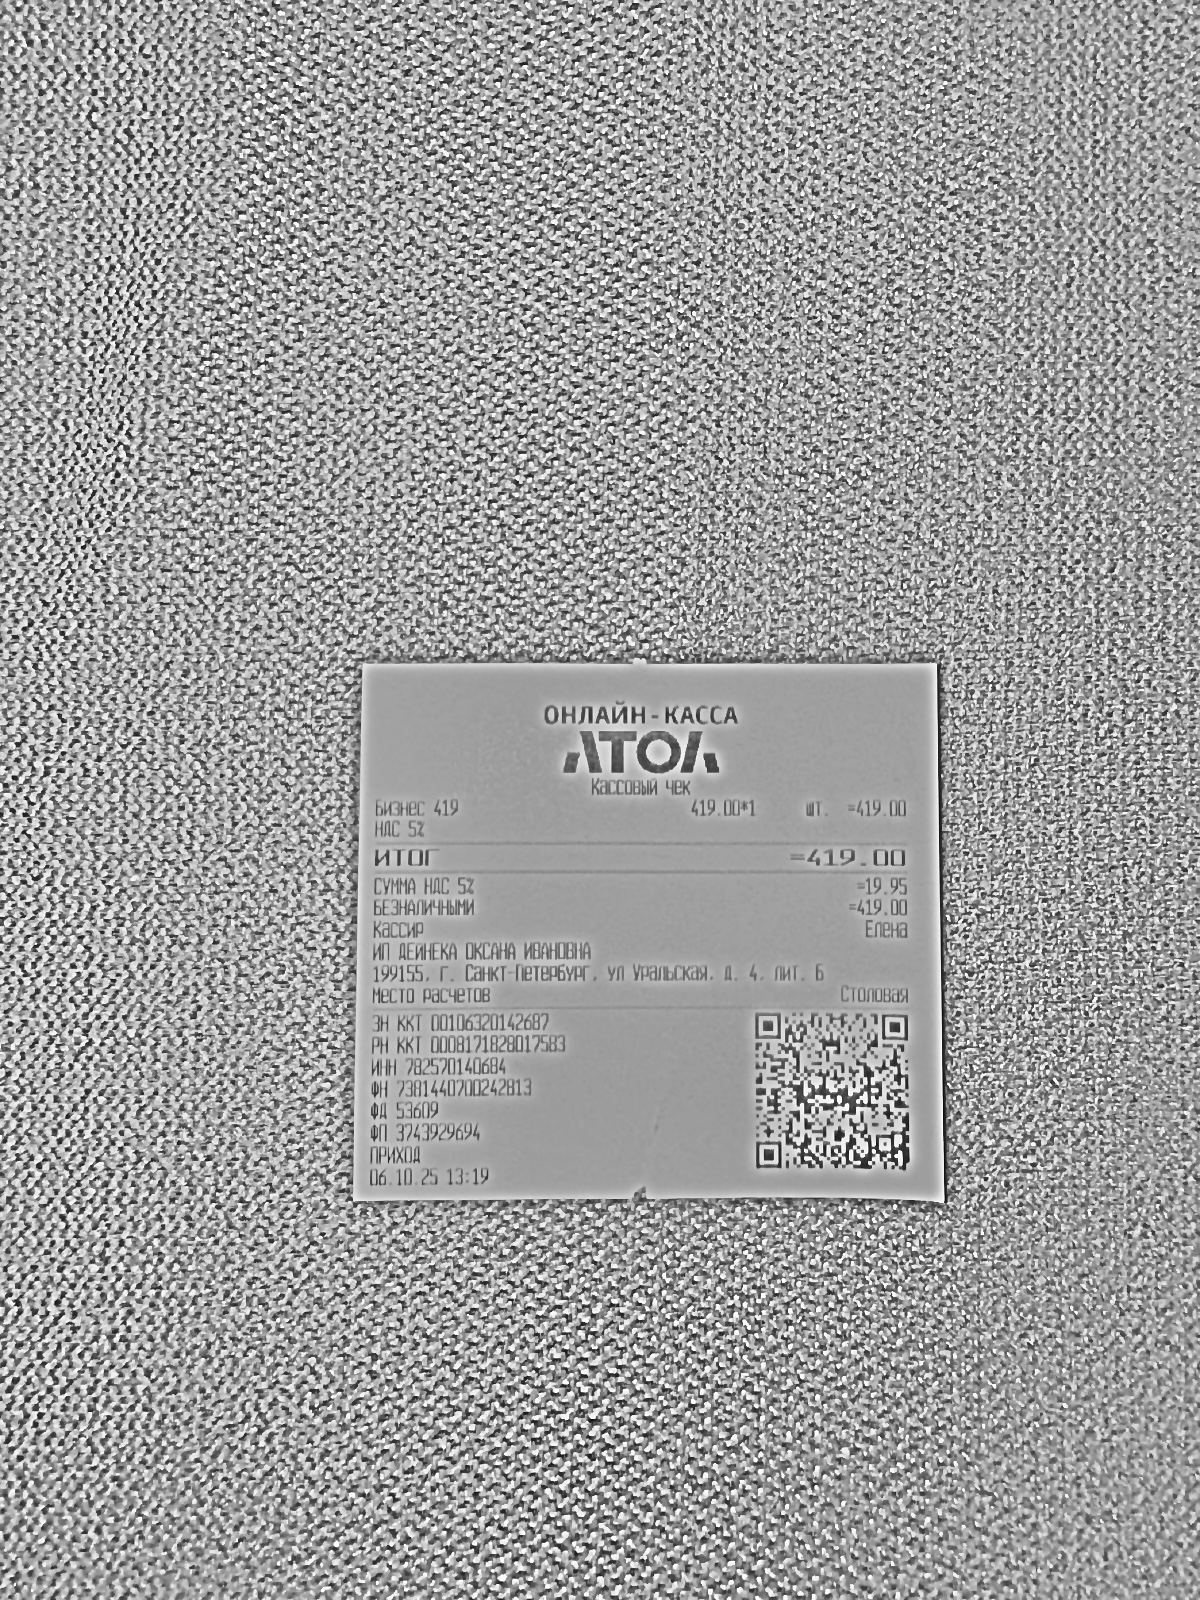
Продавец: ИП ДЕЙНЕКА ОКСАНА ИВАНОВНА
ИНН: 782570140684
Дата: 06.10.25
Товары: Бизнес 419
Количество: 1.000
Цена: 419.00
Сумма: 419.00
Итого: 419.00